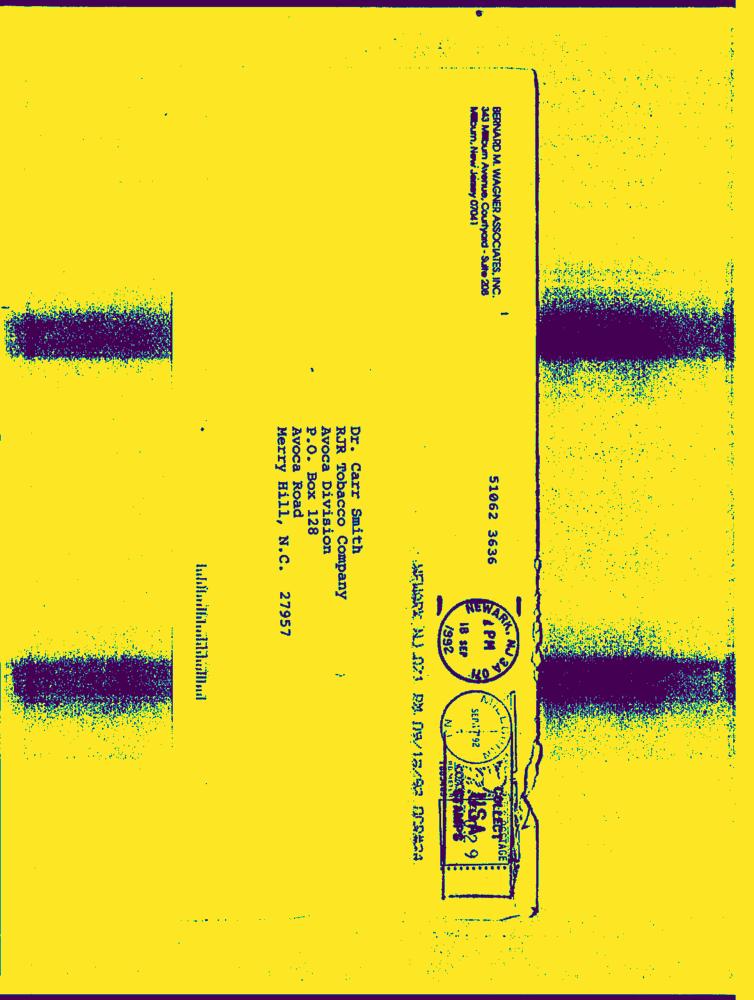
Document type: Letter-Doc